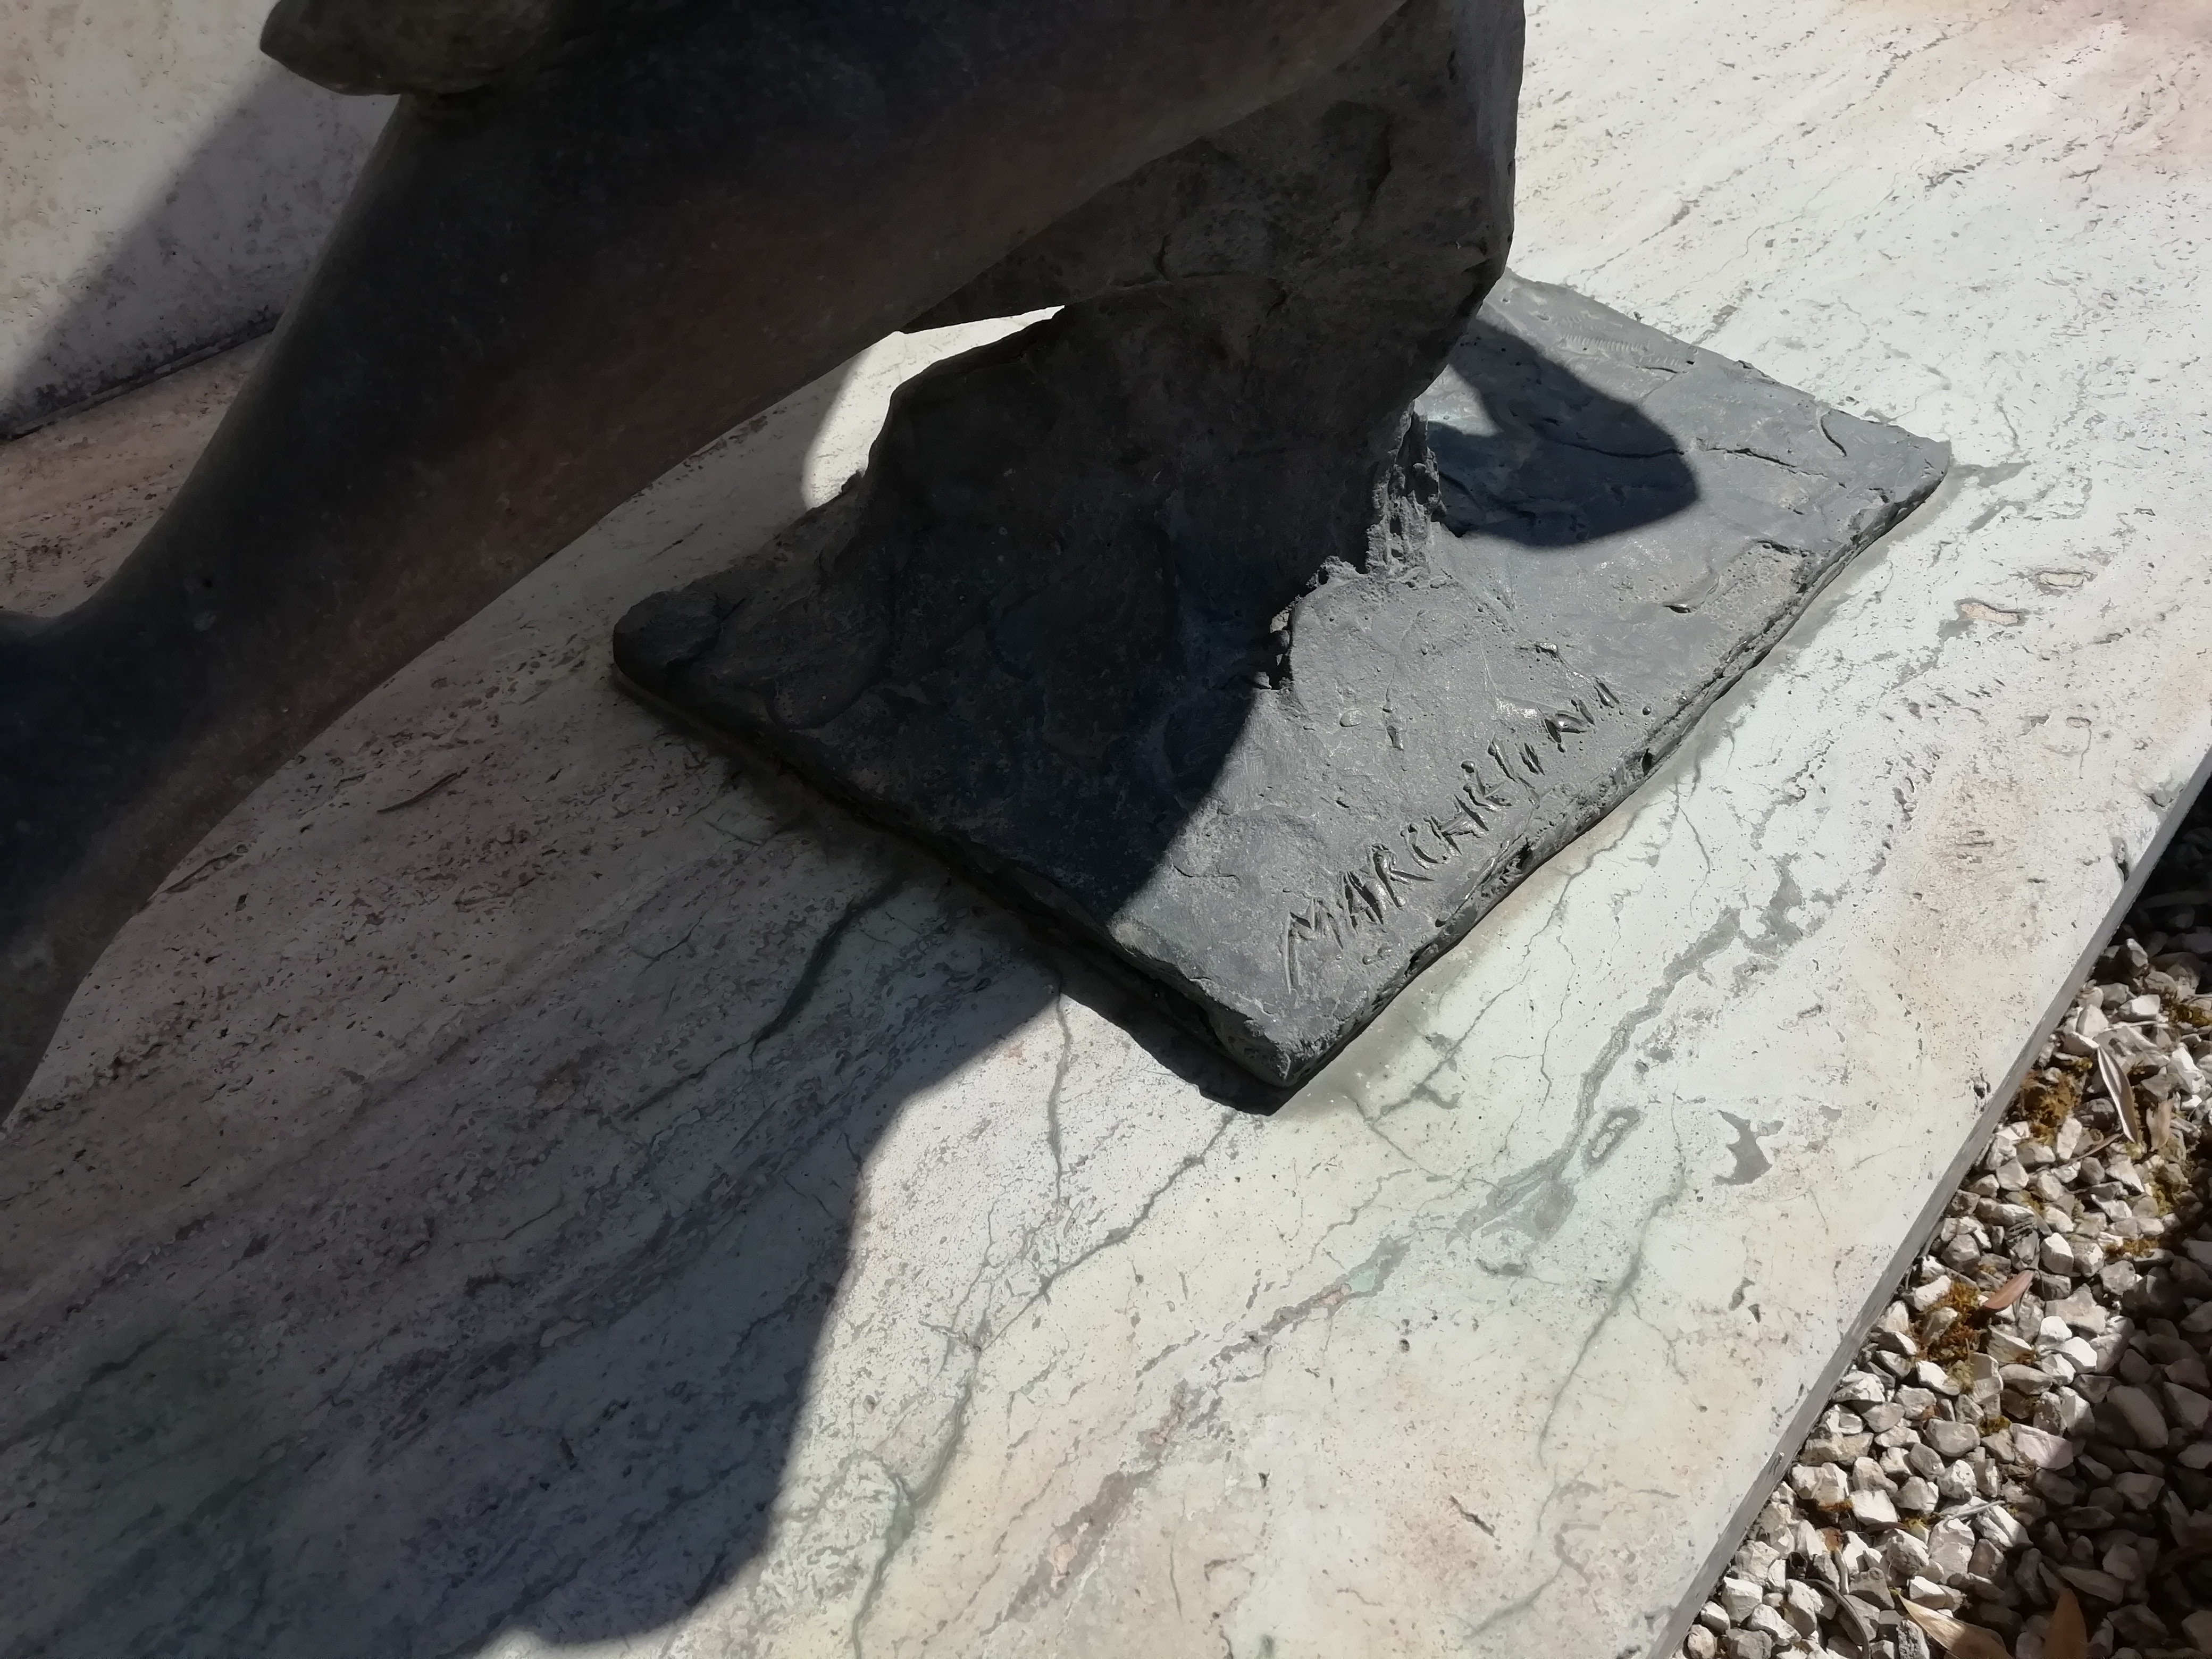
Signature of: marco marchesini